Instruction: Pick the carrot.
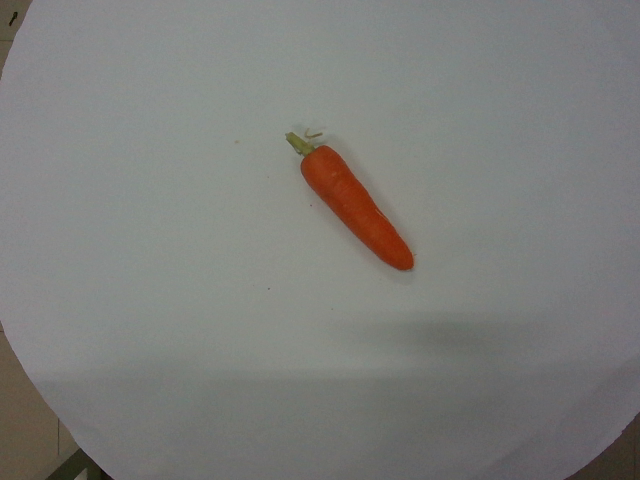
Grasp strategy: vertical